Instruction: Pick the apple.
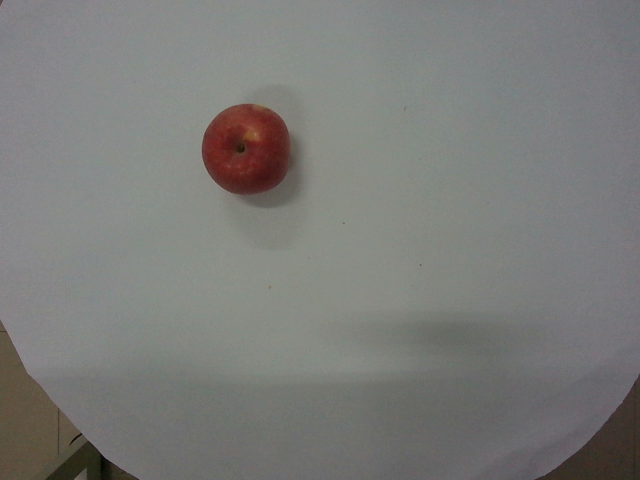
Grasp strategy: vertical